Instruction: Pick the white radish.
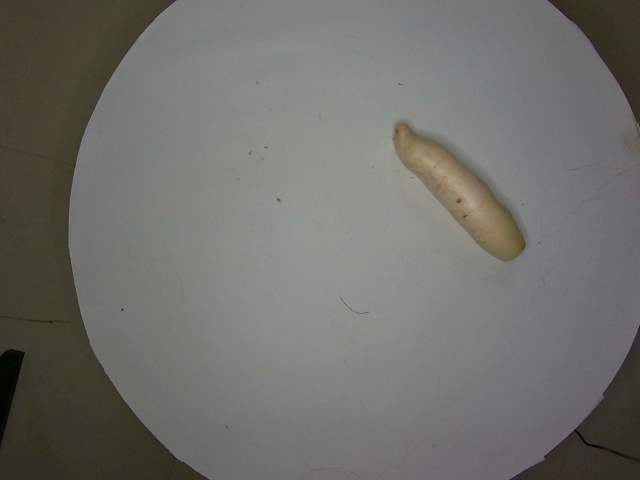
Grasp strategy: vertical